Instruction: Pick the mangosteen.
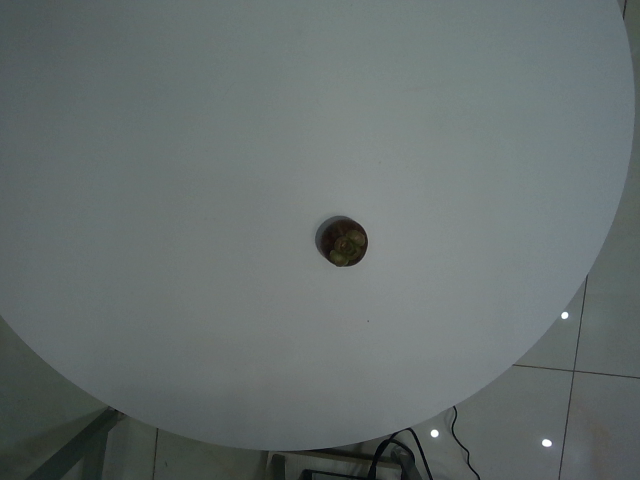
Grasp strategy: vertical